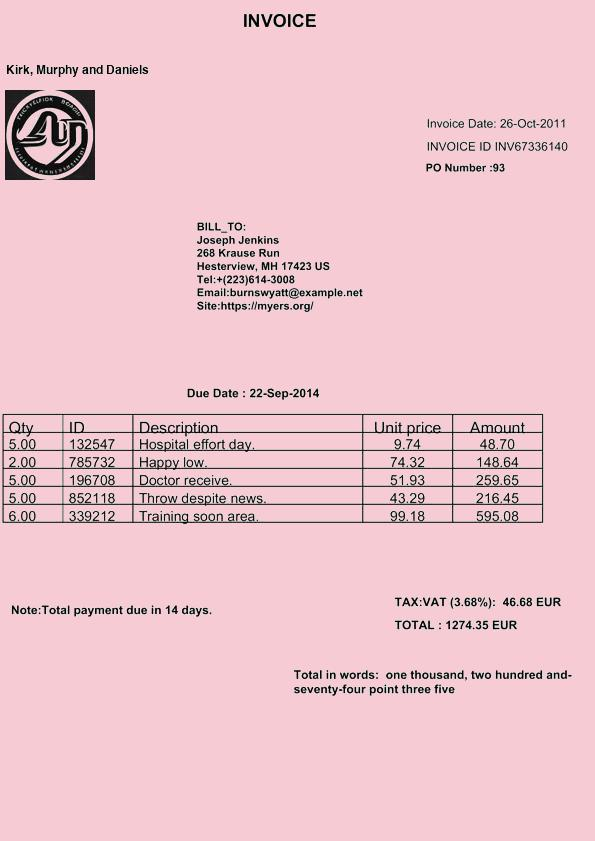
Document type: Invoice